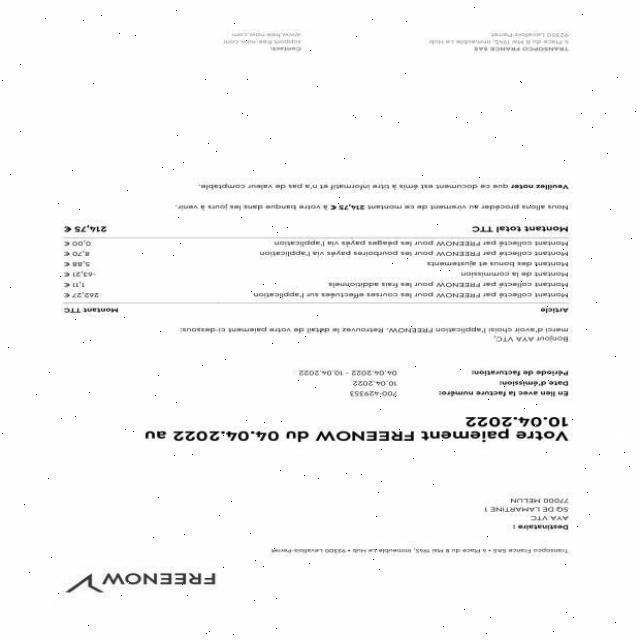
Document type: Invoice